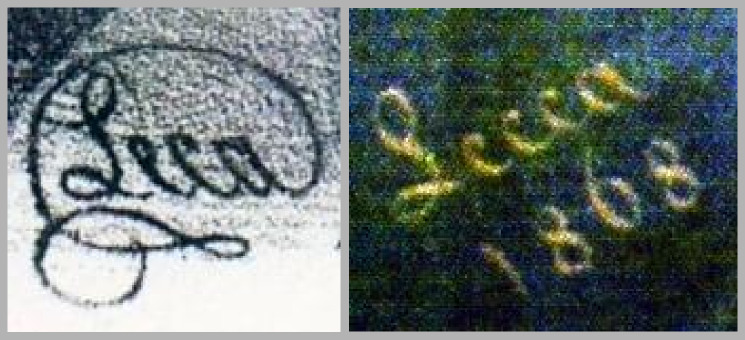
Signature of: constantin lecca